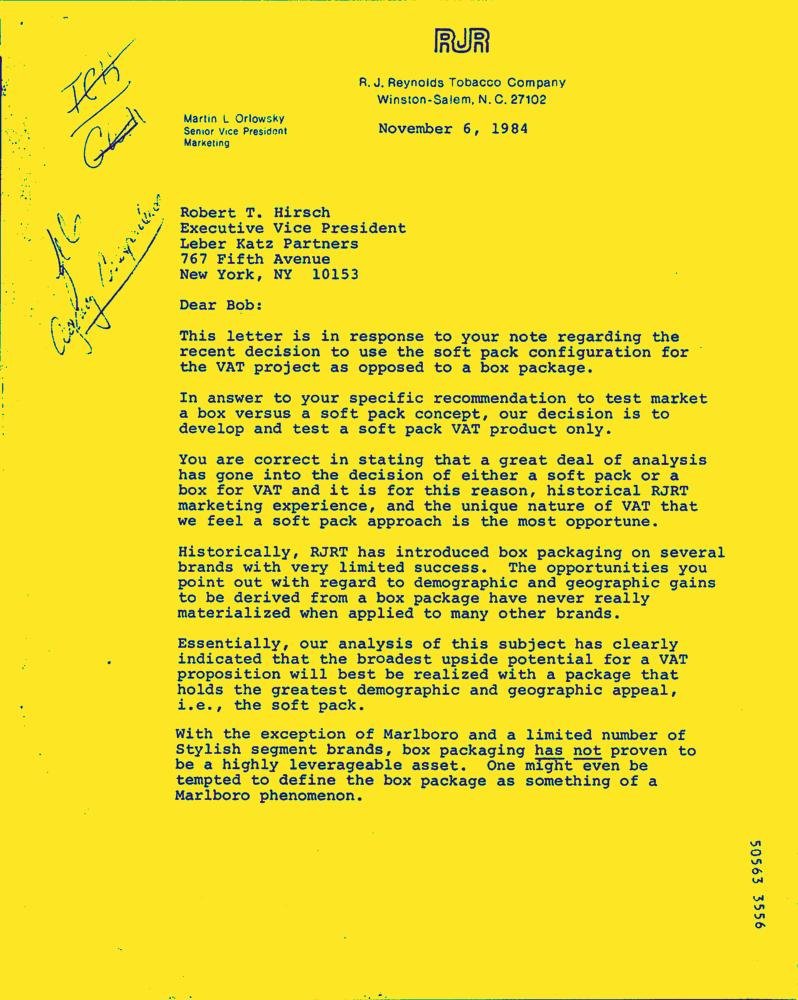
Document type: Letter-Doc